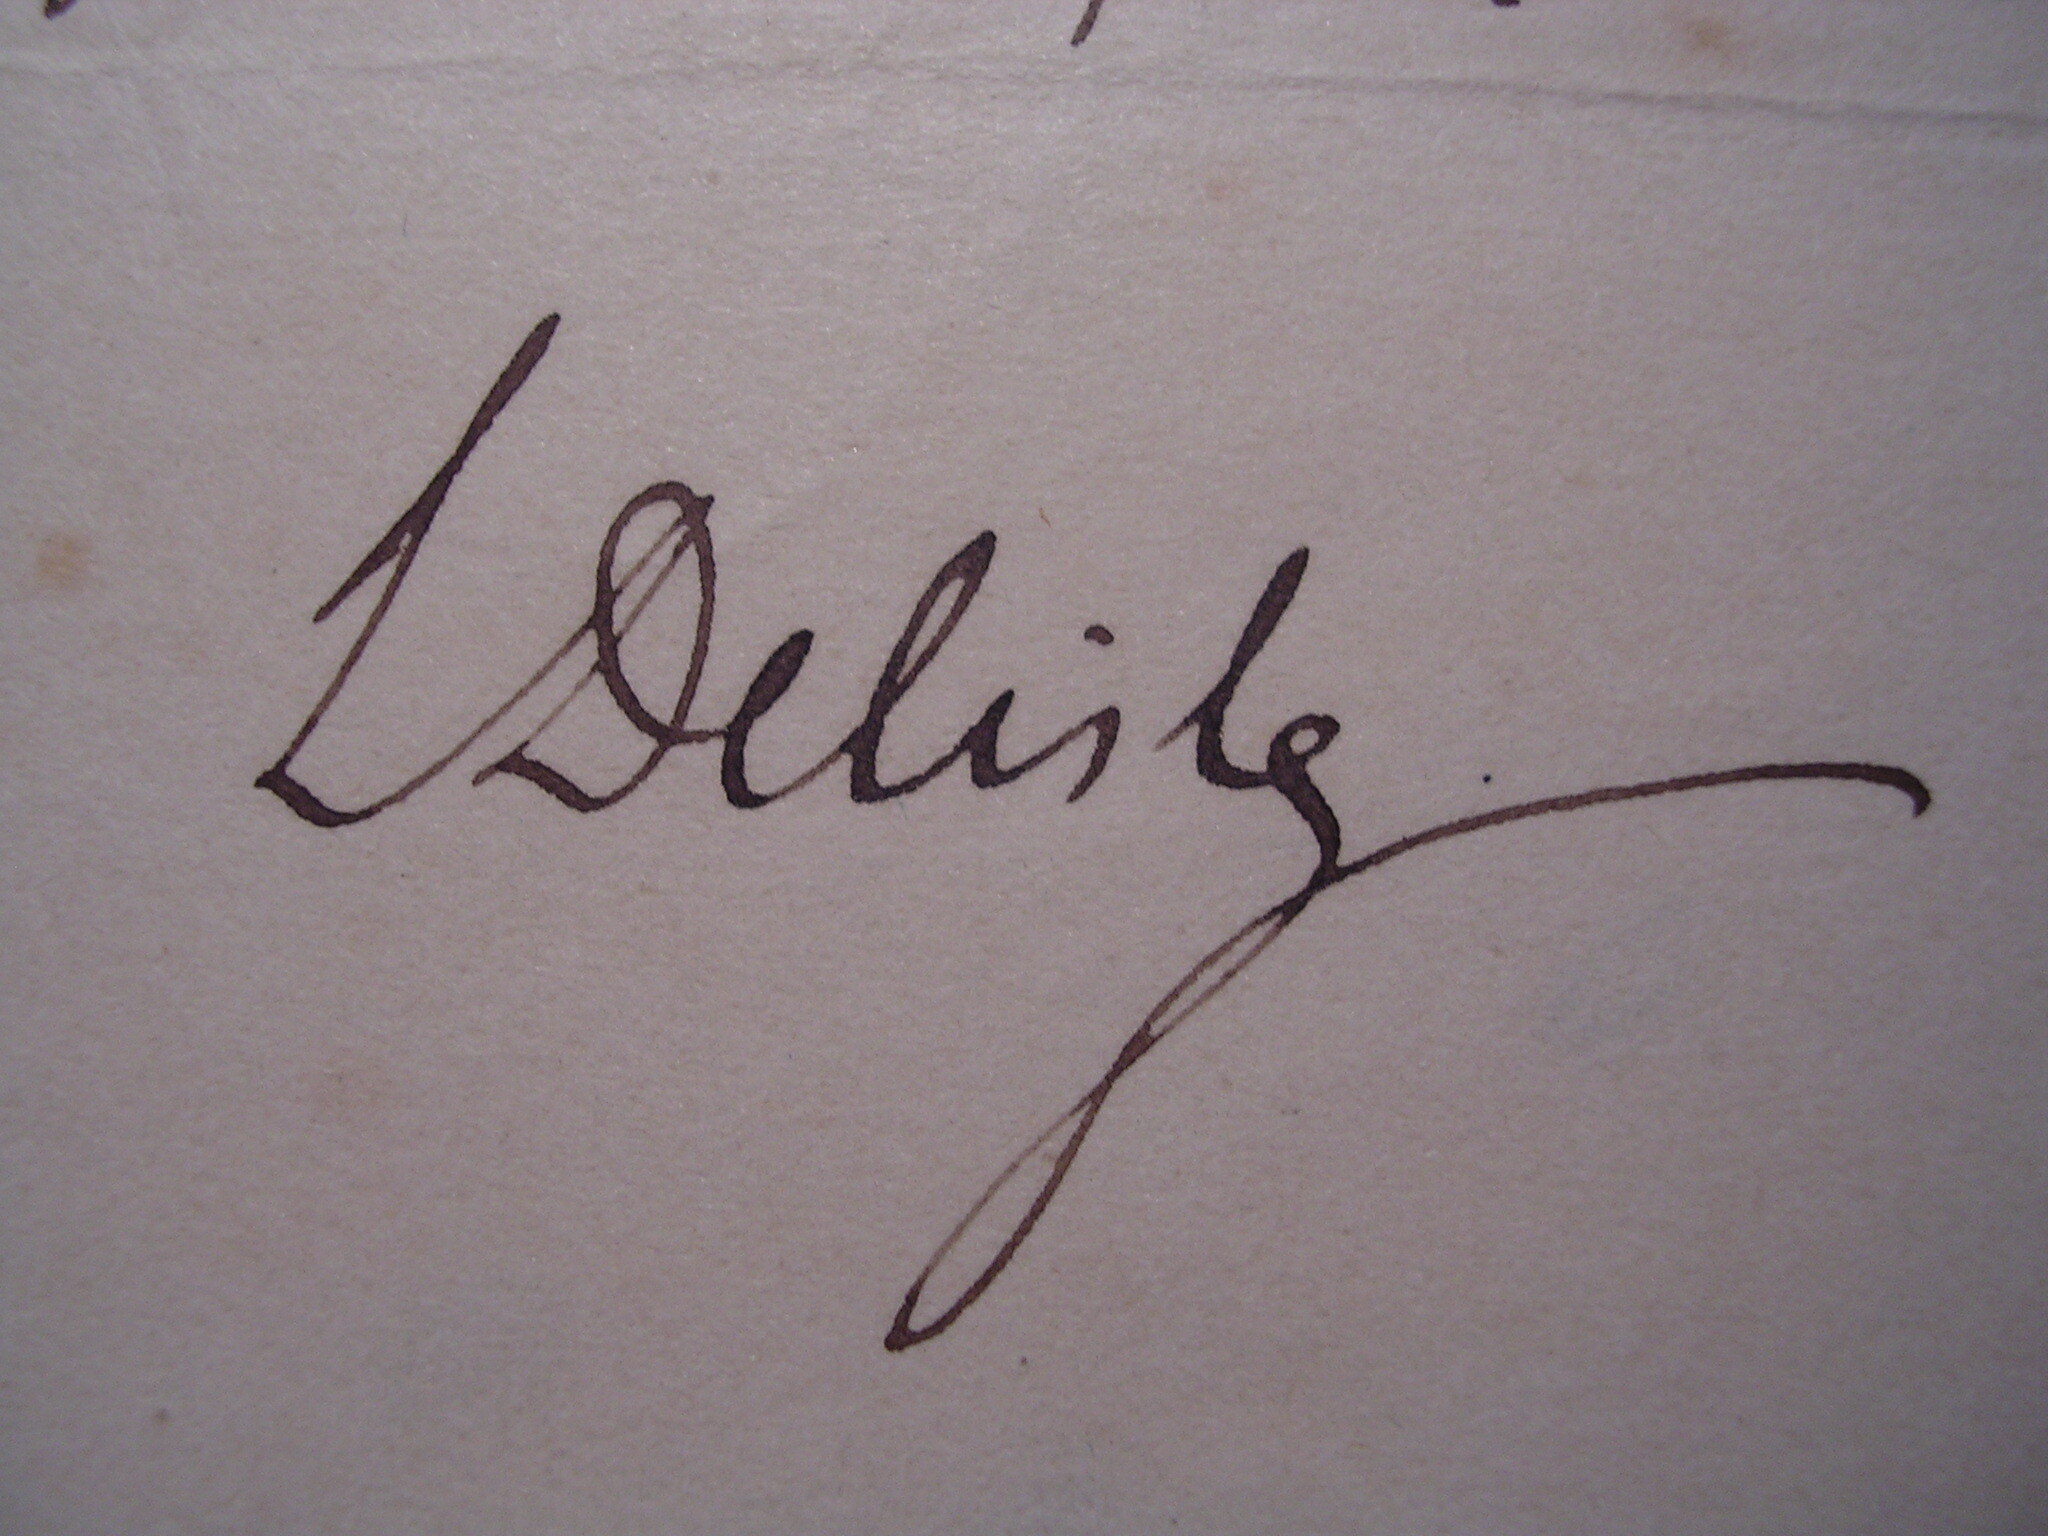
Signature of: léopold victor delisle